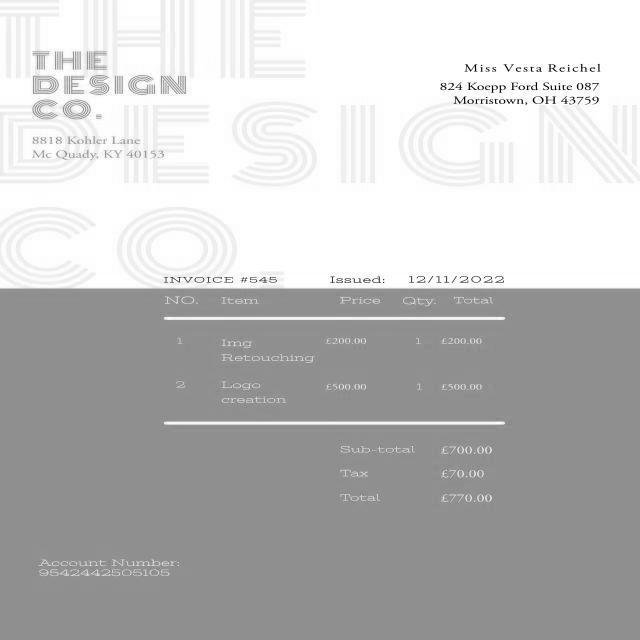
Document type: Invoice